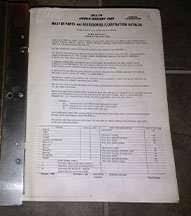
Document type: Invoice